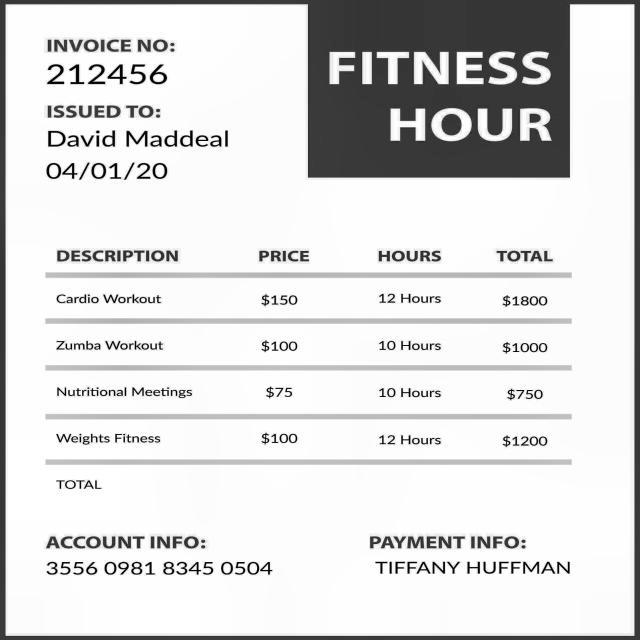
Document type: Invoice